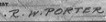
Signature of: russell w porter